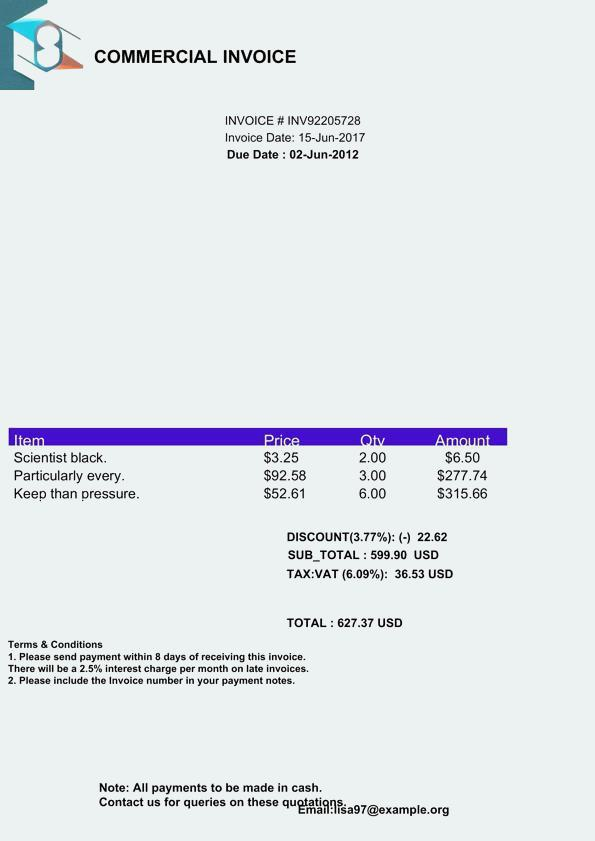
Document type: Invoice